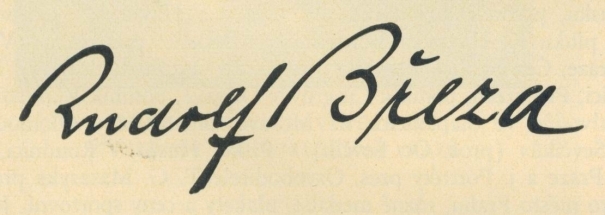
Signature of: rudolf březa